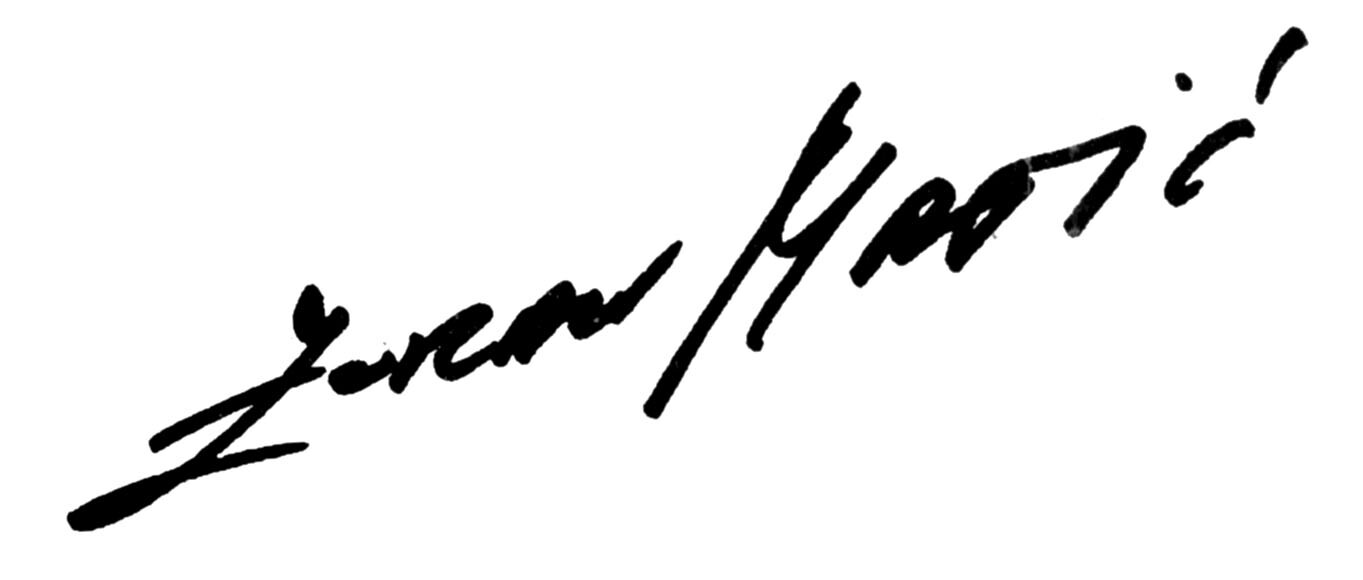
Signature of: q25460620